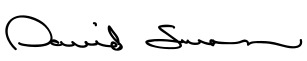
Signature of: david swann